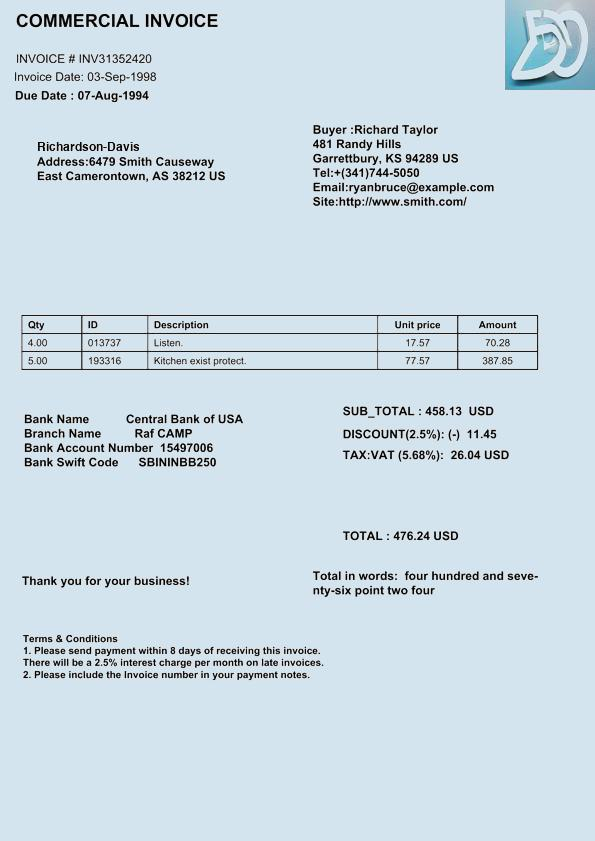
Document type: Invoice